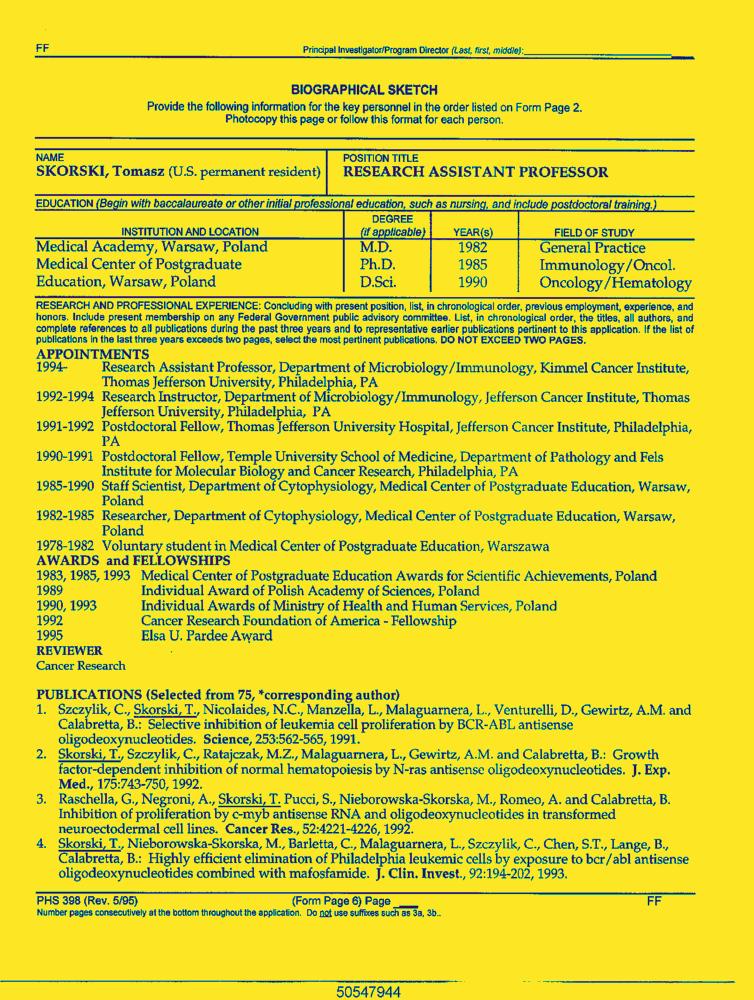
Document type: Resume-Doc